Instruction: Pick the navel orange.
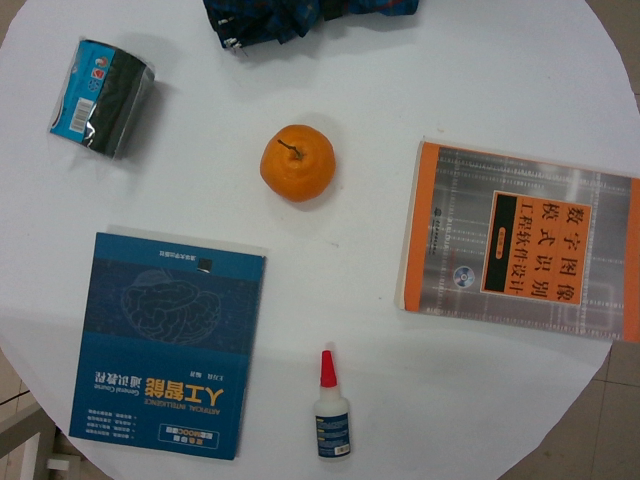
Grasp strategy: vertical